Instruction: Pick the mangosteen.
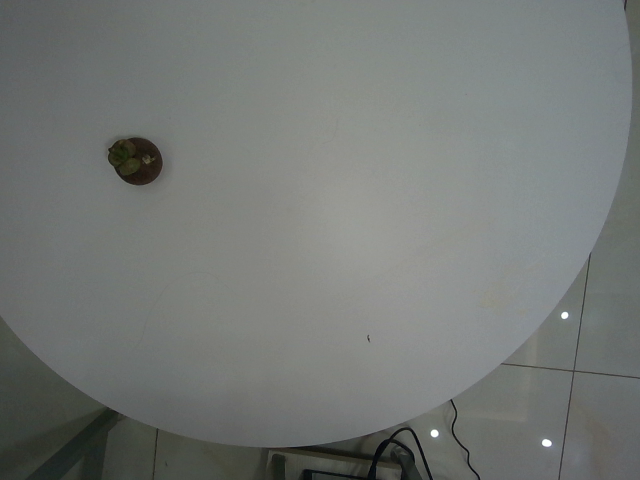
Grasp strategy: vertical